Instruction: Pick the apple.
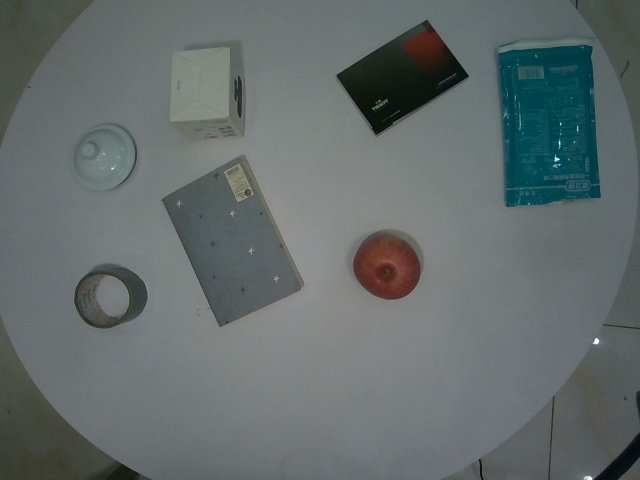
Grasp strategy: vertical